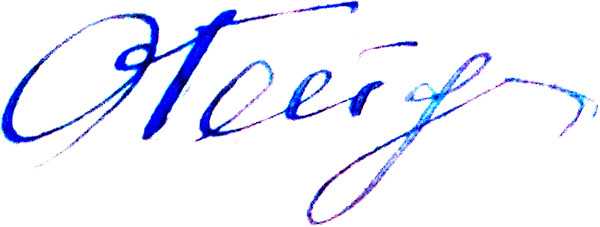
Signature of: q54405297